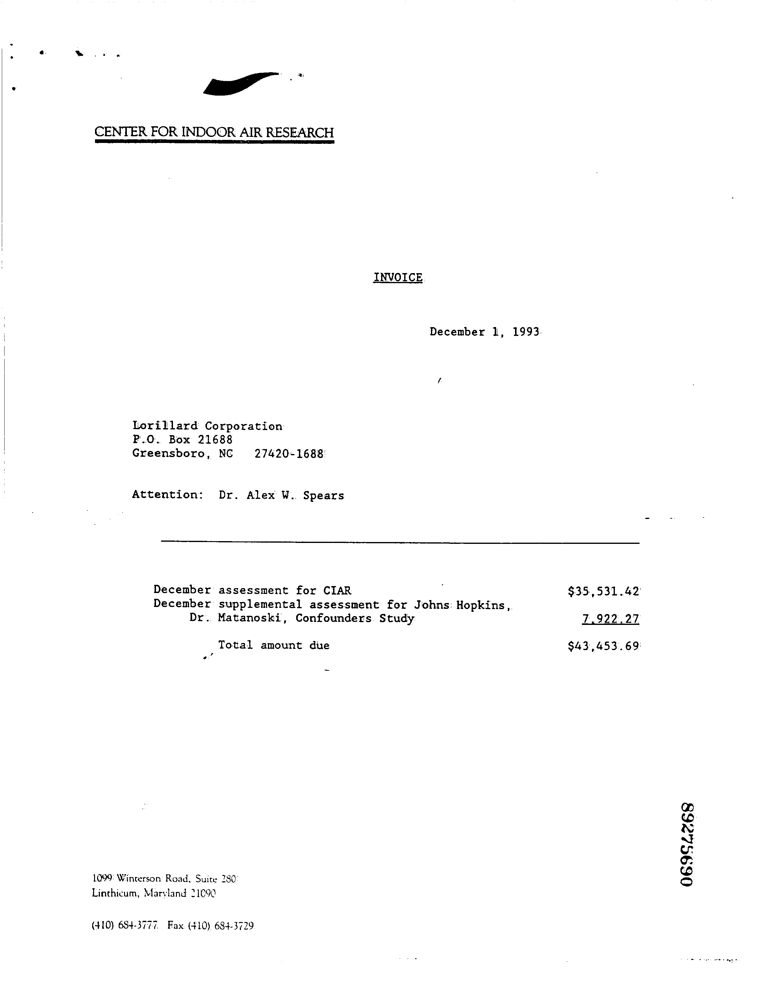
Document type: Invoice